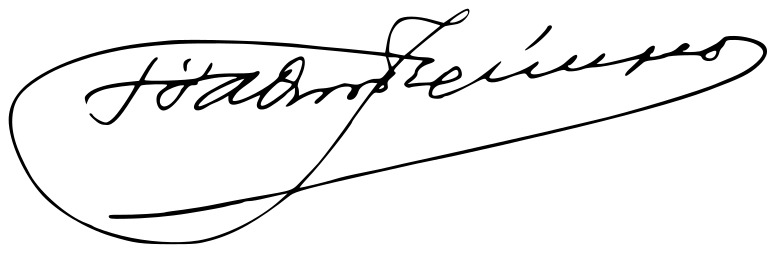
Signature of: archbishop ieronimos i of athens